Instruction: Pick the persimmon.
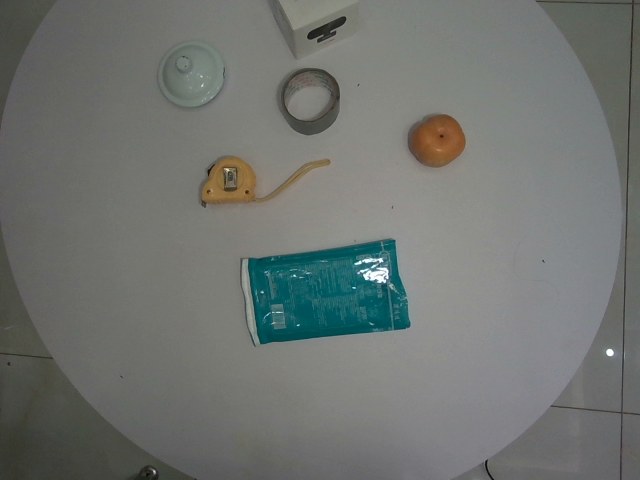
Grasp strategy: vertical